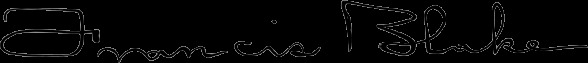
Signature of: francis blake